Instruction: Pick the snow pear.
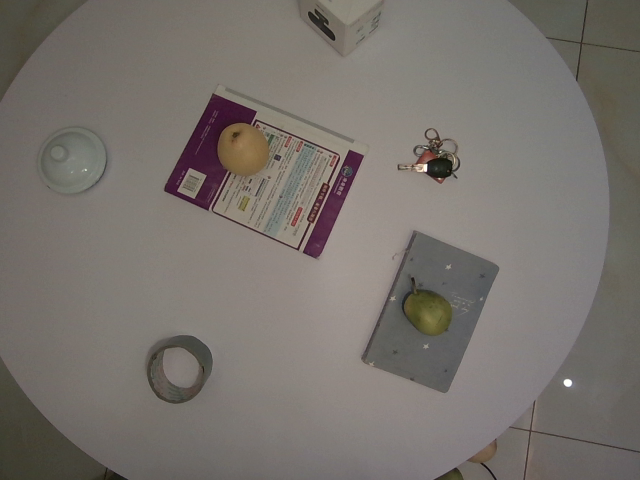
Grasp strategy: vertical